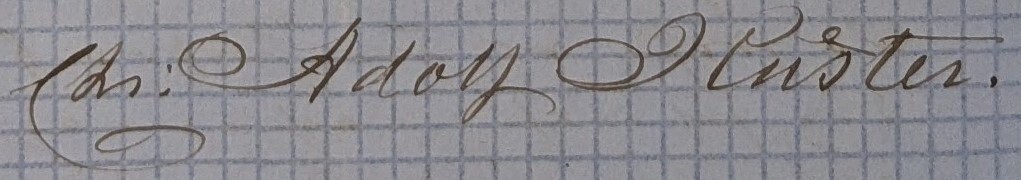
Signature of: q123420275